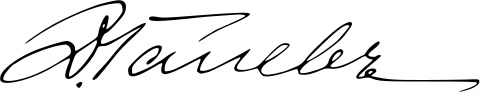
Signature of: dimitar galev